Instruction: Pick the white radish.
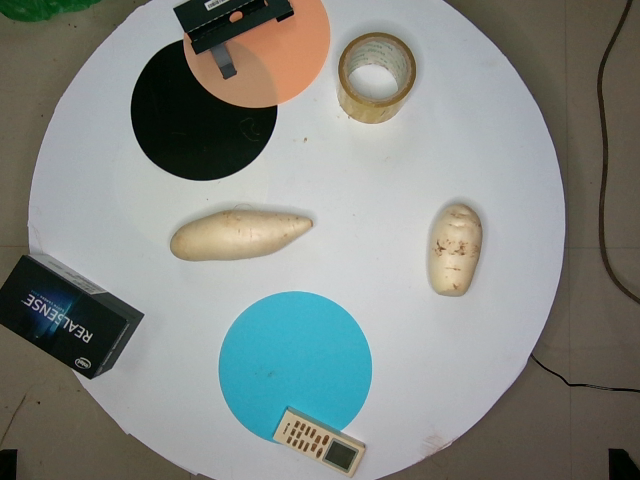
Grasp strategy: vertical